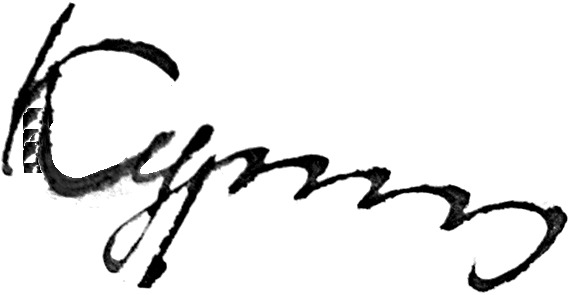
Signature of: q20067960